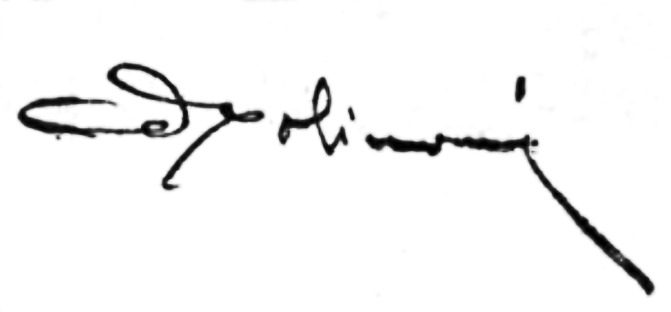
Signature of: aldo molinari